Question: What could the diagnosis suggest?
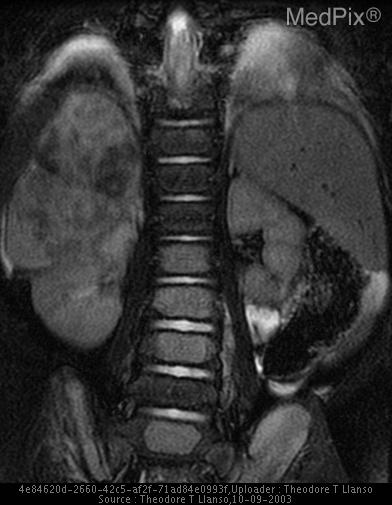
Answer: The possible diagnosis includes If intraspinal extension were the only manifestation and the lesion were sharply marginated, spherical, or fusiform, then more benign nerve root tumors such as neurofibroma or schwannoma would be considered.  Ganglioneuroma and ganglioneuroblastoma are also possible.

However, given the large adrenal mass and the bone metastases, neuroblastoma becomes the primary consideration..